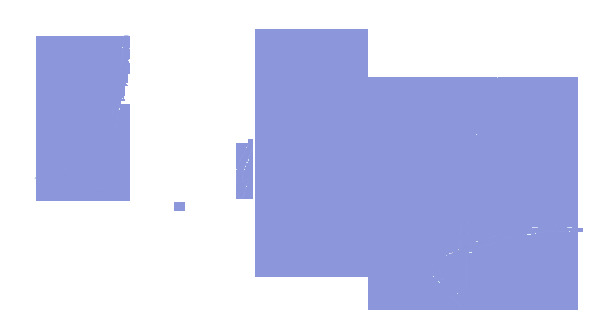
Signature of: serhij kvit